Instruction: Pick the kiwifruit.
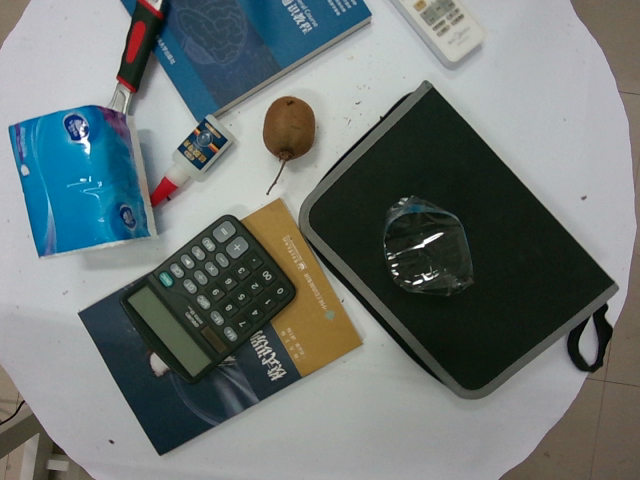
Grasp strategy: vertical